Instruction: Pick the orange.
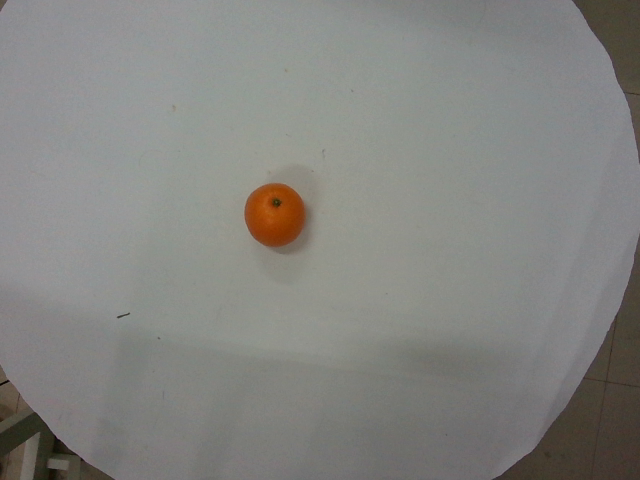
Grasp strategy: vertical